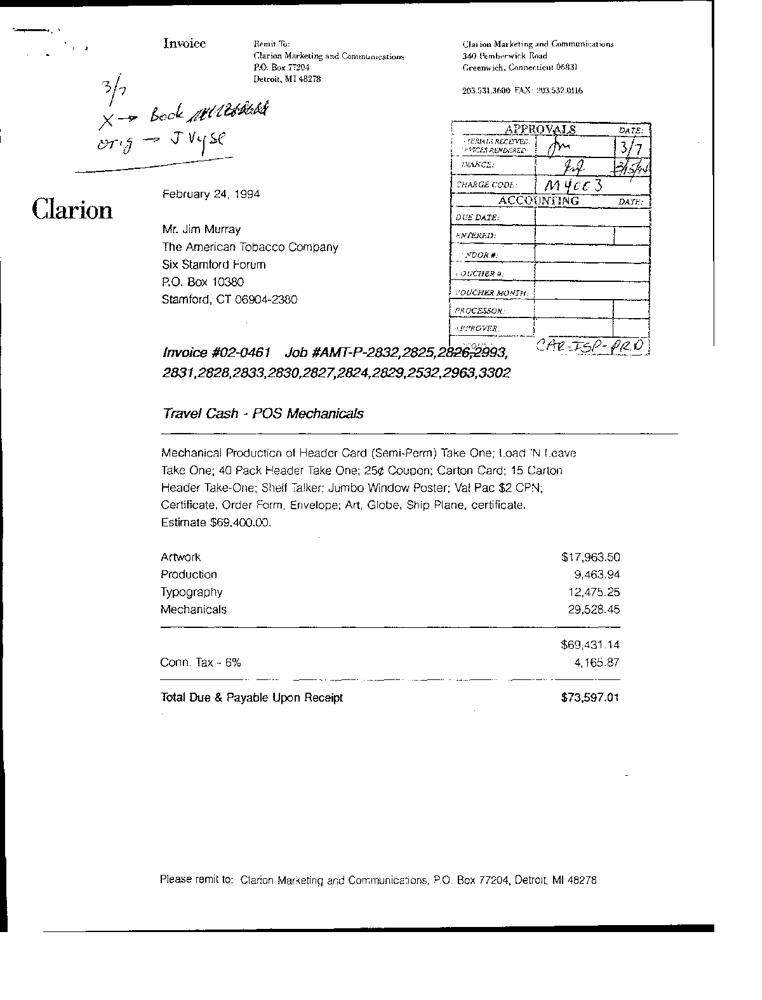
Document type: Invoice